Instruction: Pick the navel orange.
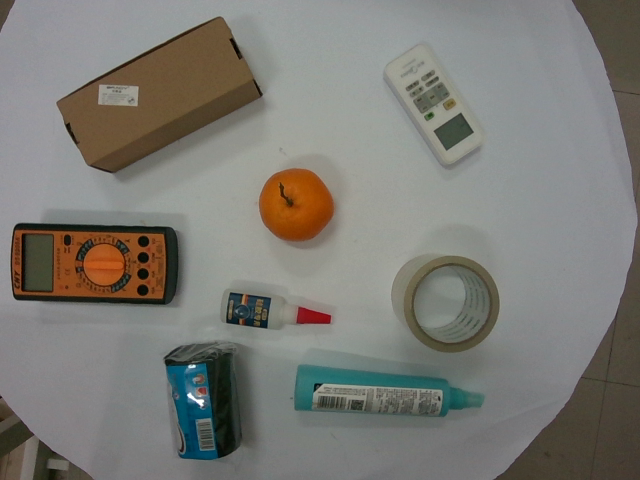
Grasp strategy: vertical